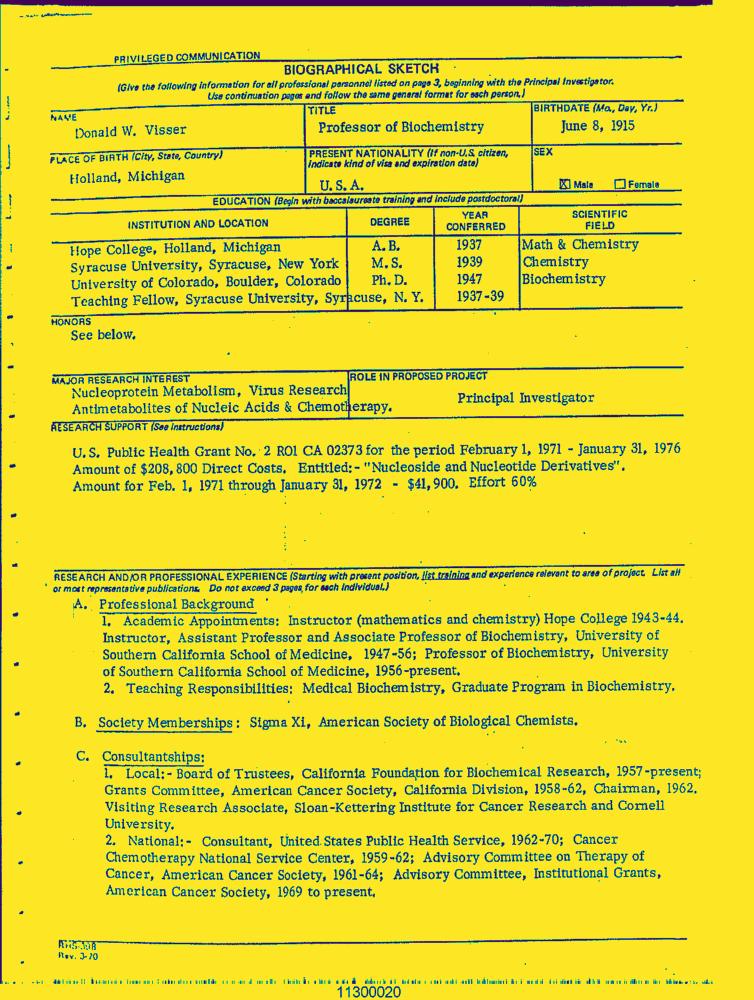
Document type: Resume-Doc